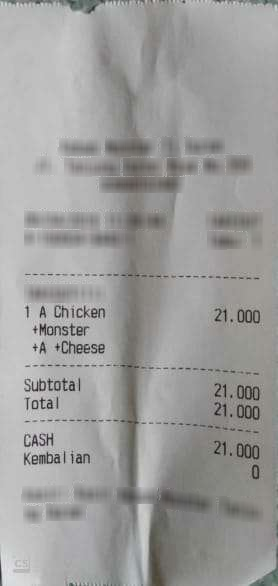
Receipt information:
subtotal: 21.000
total: 21.000
line_items: item_name: A Chicken
item_value: 21.000
item_quantity: 1